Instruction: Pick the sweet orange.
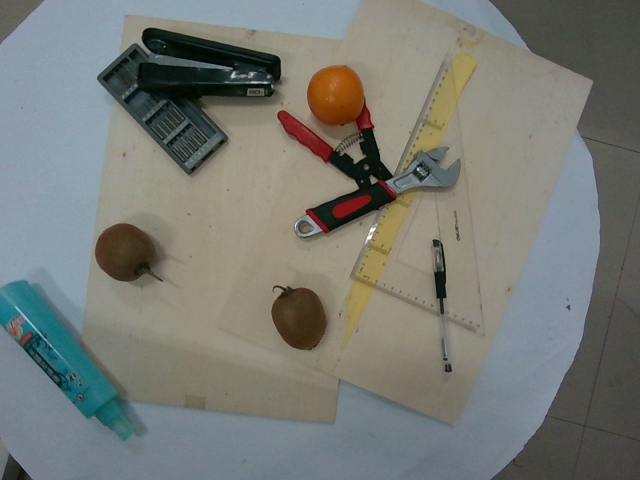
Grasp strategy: vertical